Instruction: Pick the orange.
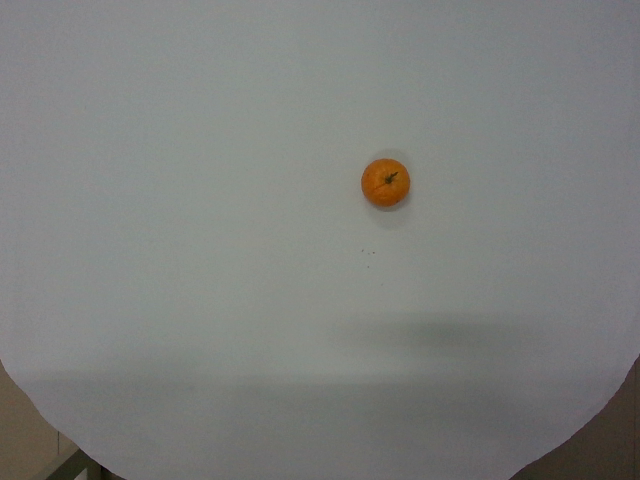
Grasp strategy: vertical